Question: How does the patient history play a role?
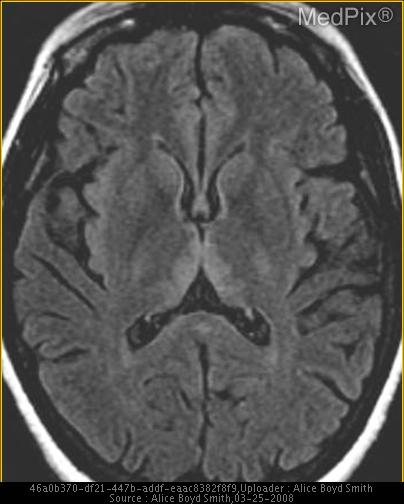
Answer: The patient's history of 52 year old woman with a history of breast cancer, on chemotherapy.  Poor oral intake and now stuporous. is key in understanding the case.